Question: What is the property identification or parcel number listed?
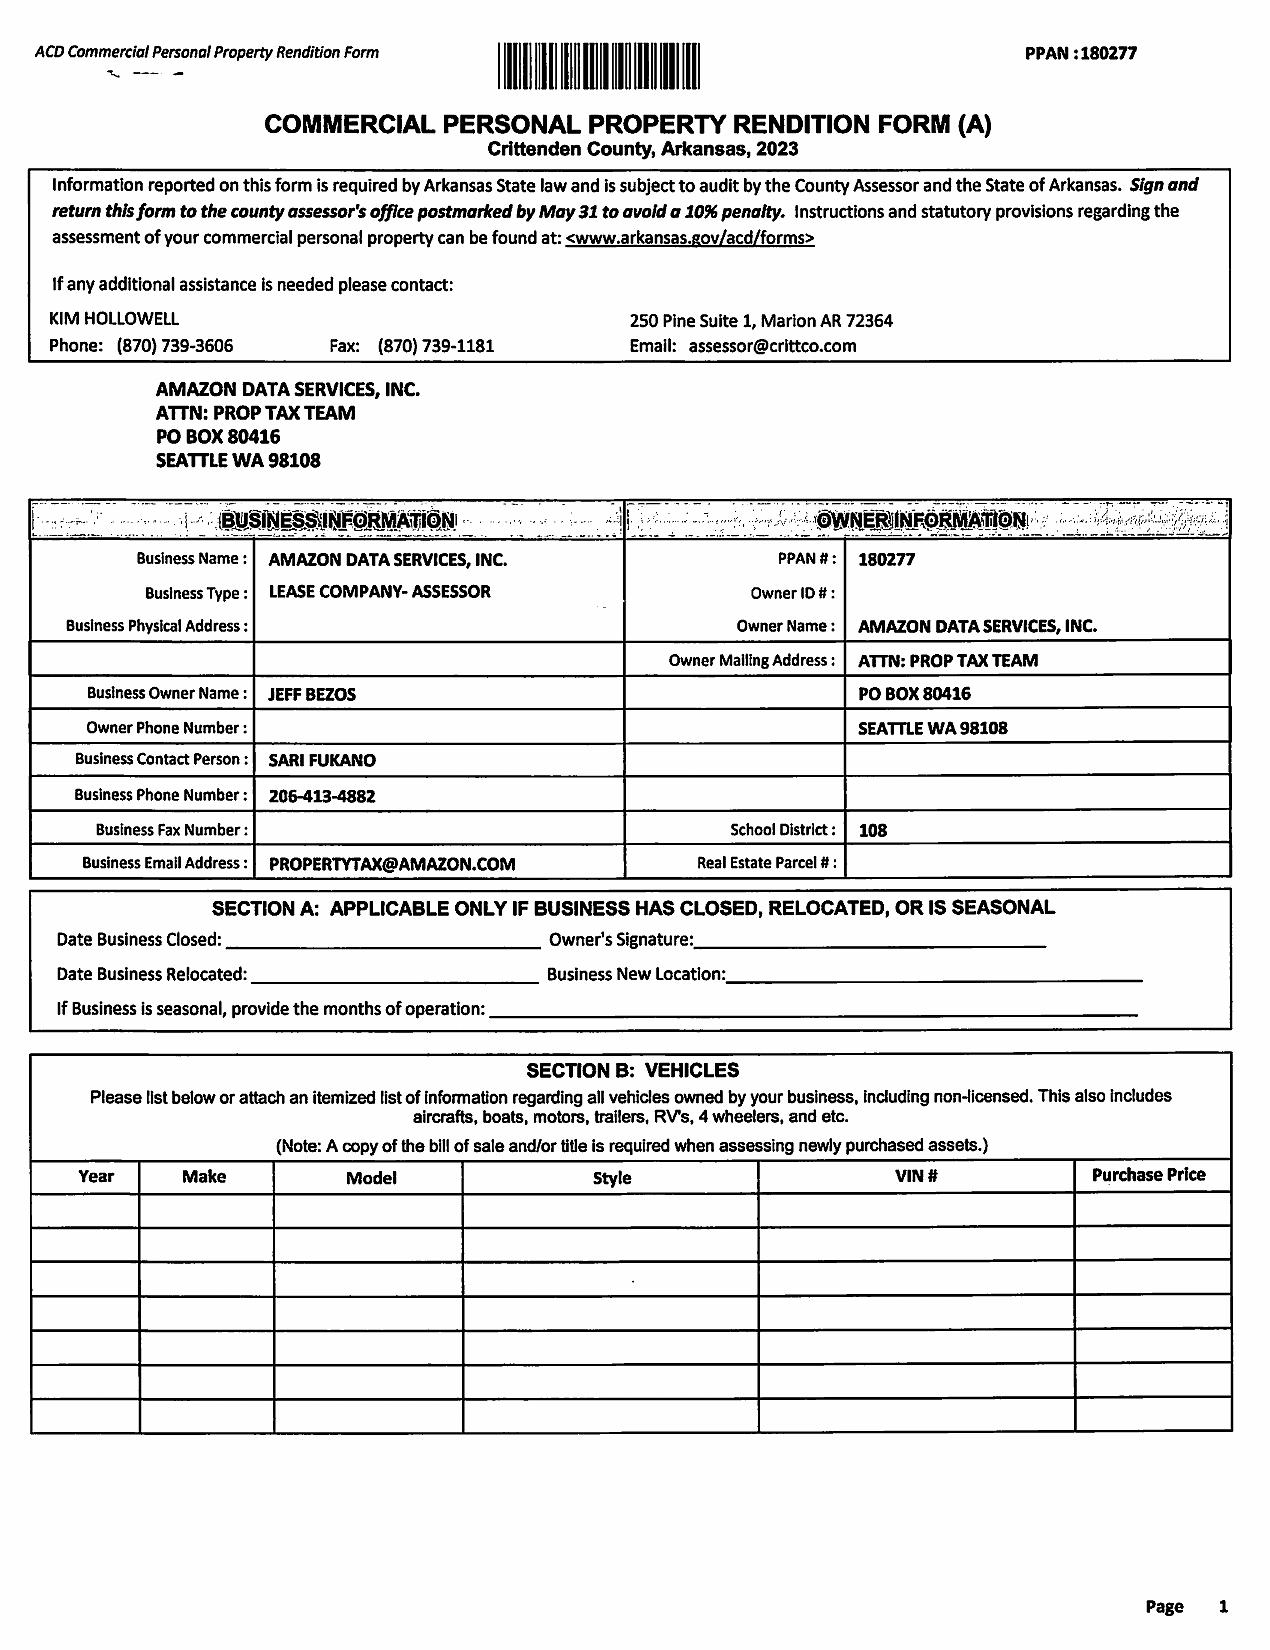
Answer: "1180277"